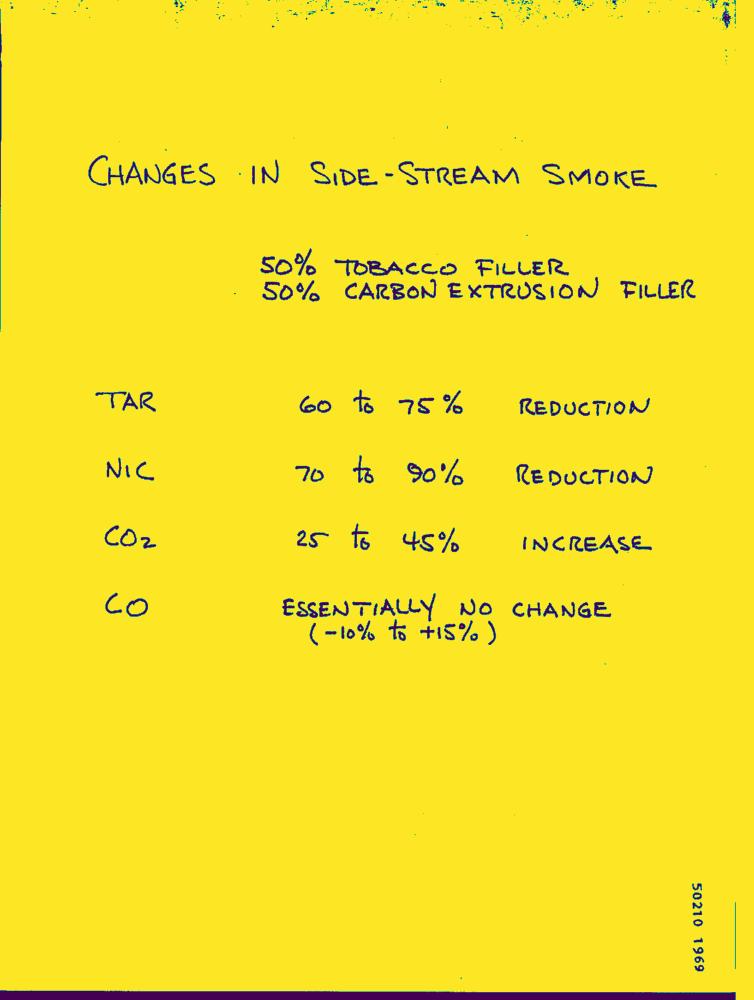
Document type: Hand-Written